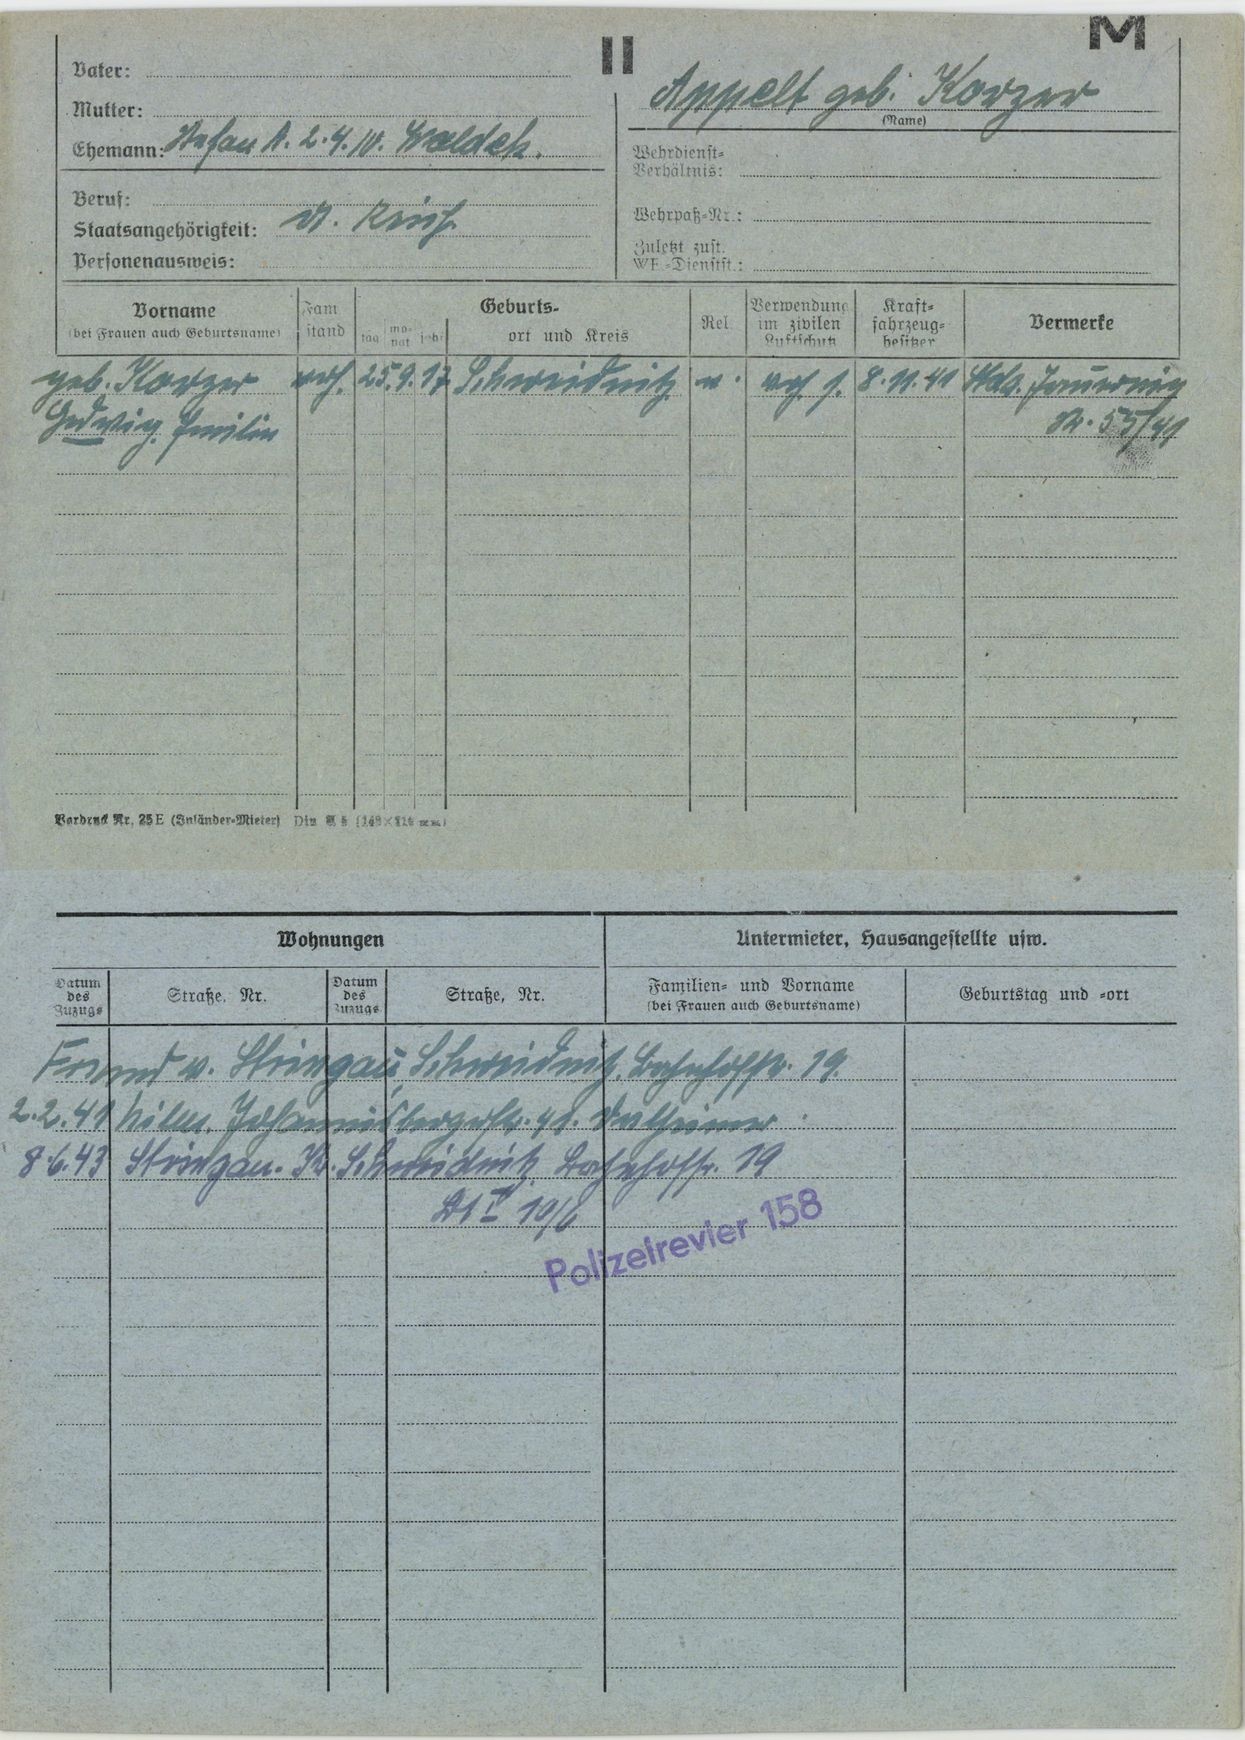
Appelt geb. Korzer